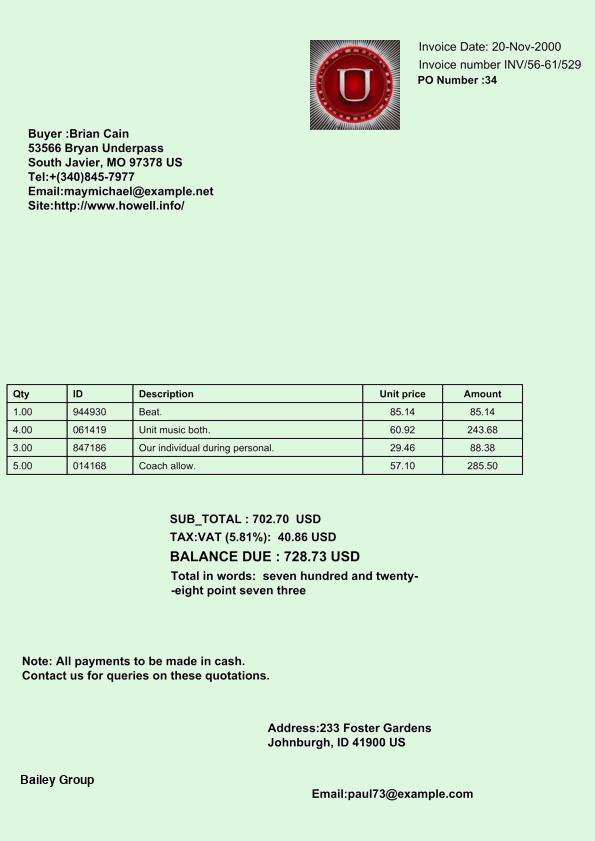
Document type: Invoice